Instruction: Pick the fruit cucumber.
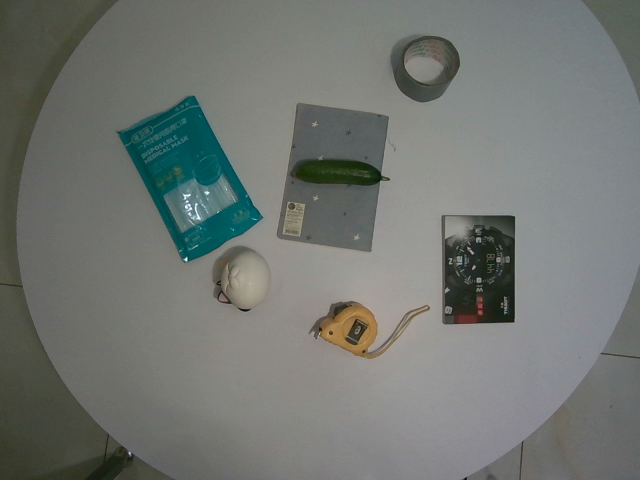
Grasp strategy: vertical